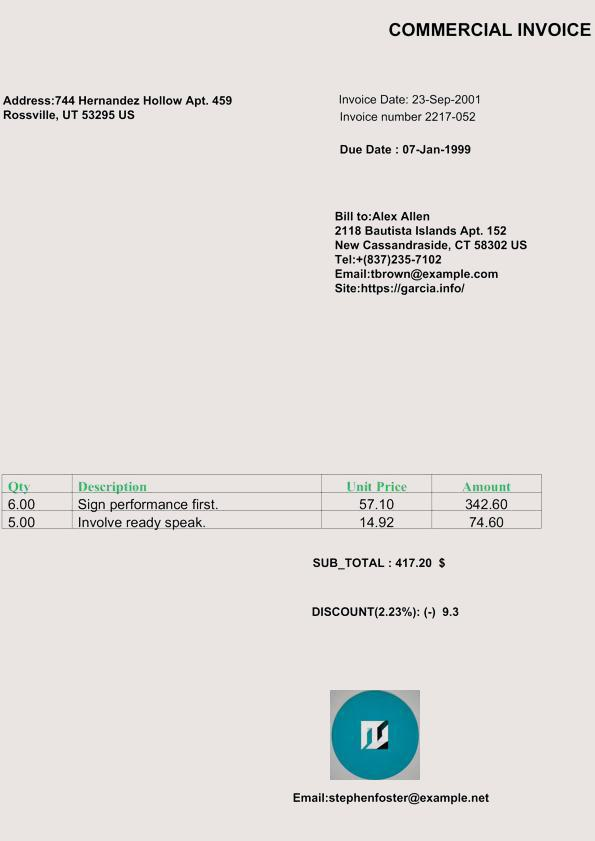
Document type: Invoice